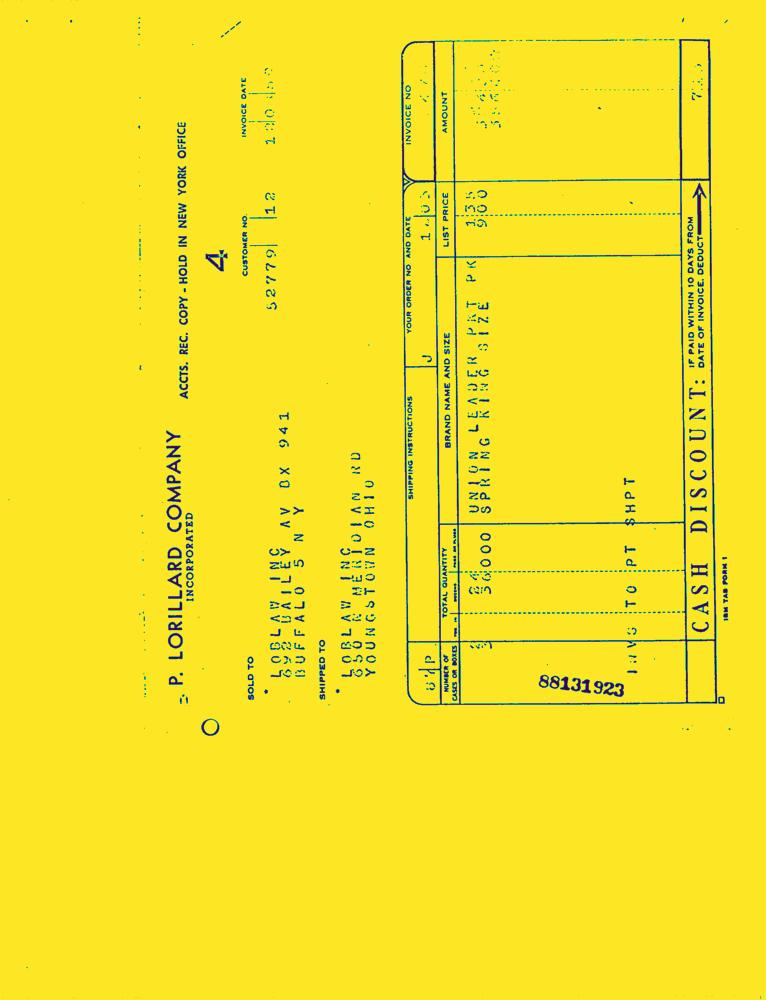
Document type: Invoice-Doc